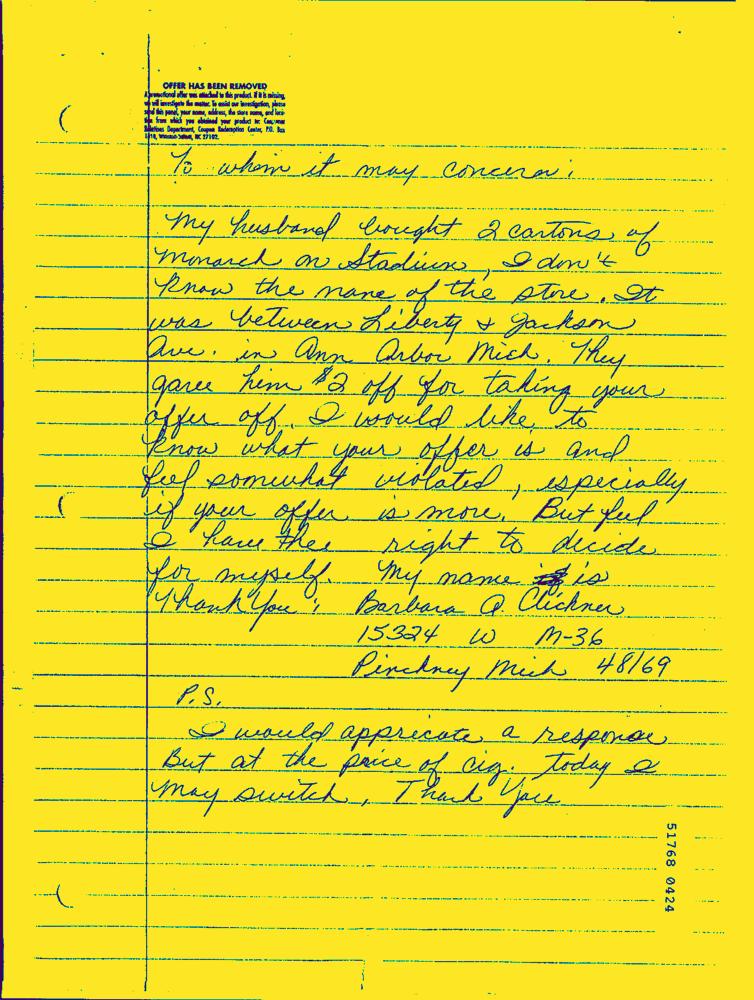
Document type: Hand-Written